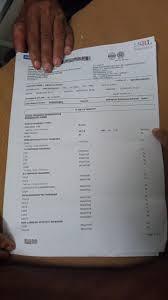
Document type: Invoice